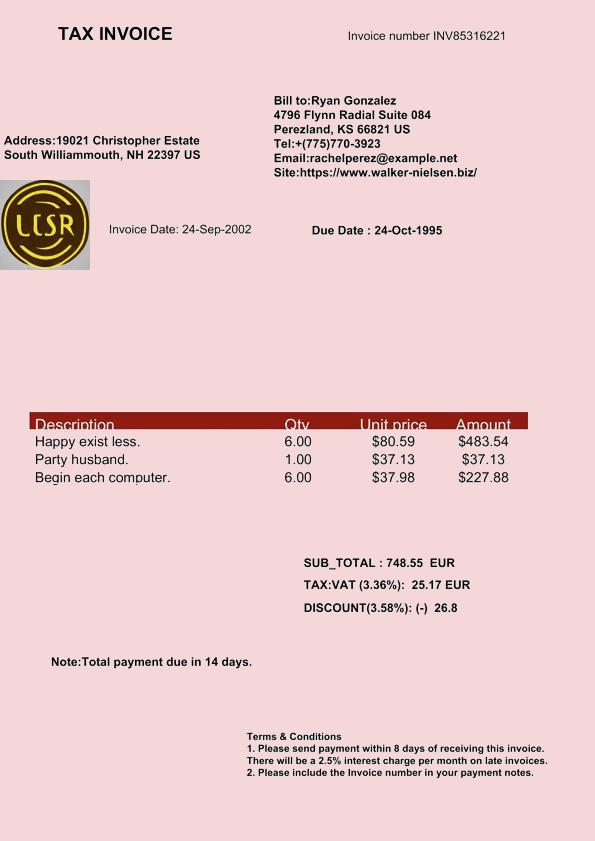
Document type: Invoice